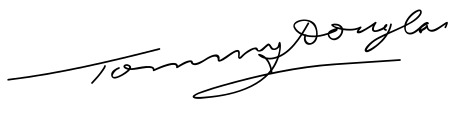
Signature of: tommy douglas